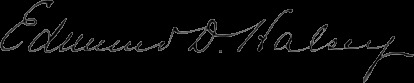
Signature of: edmund drake halsey